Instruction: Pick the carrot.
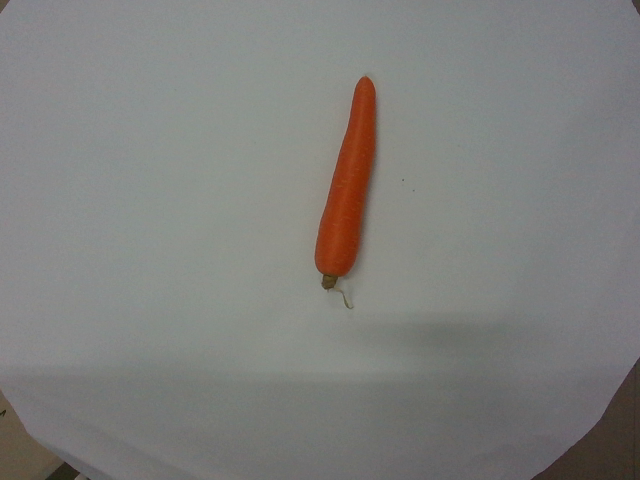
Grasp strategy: vertical